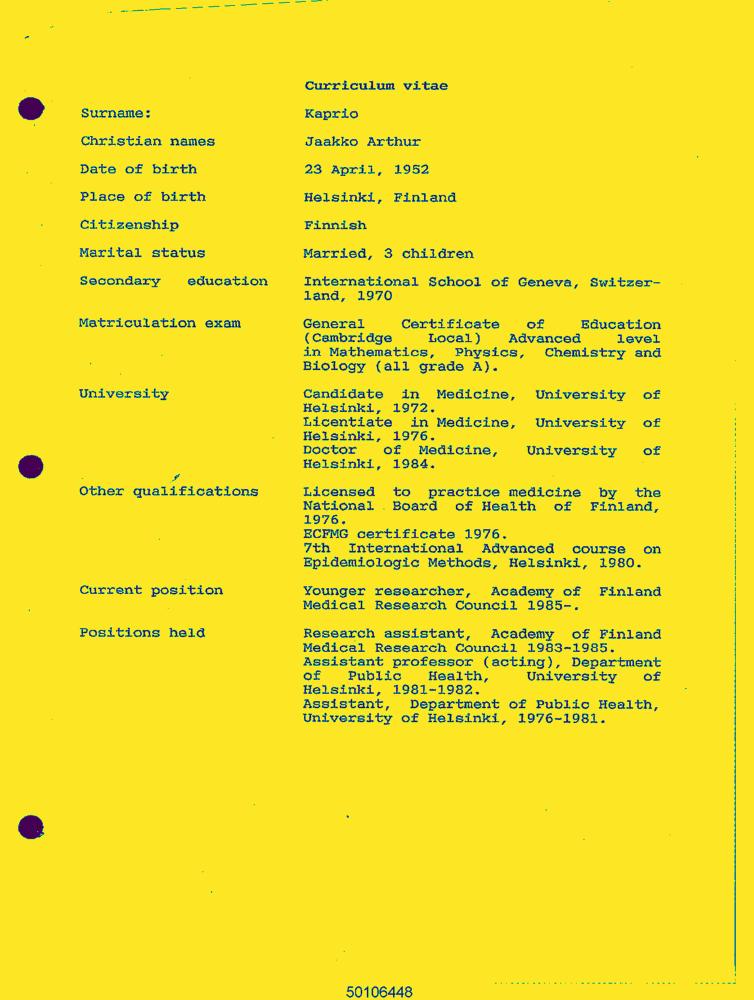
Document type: Resume-Doc